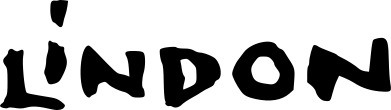
Signature of: kurt lindon